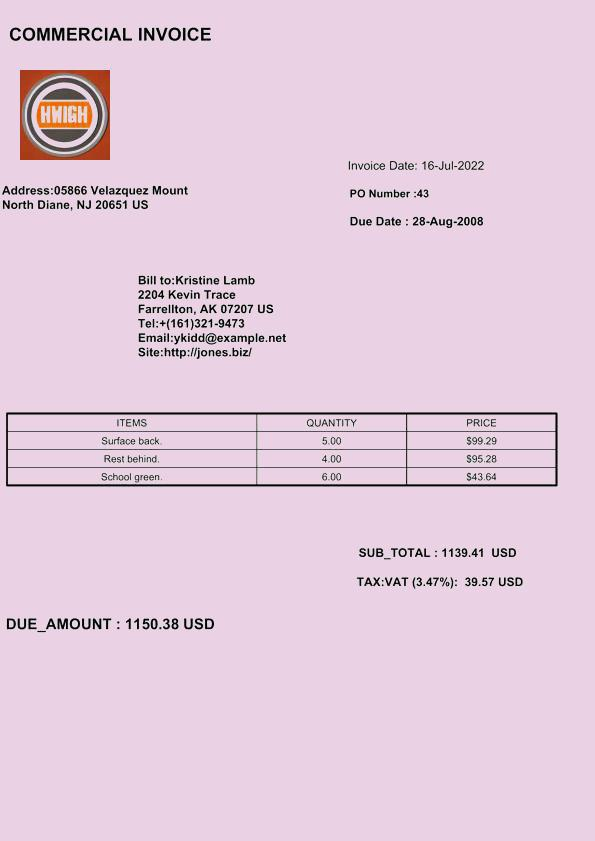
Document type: Invoice